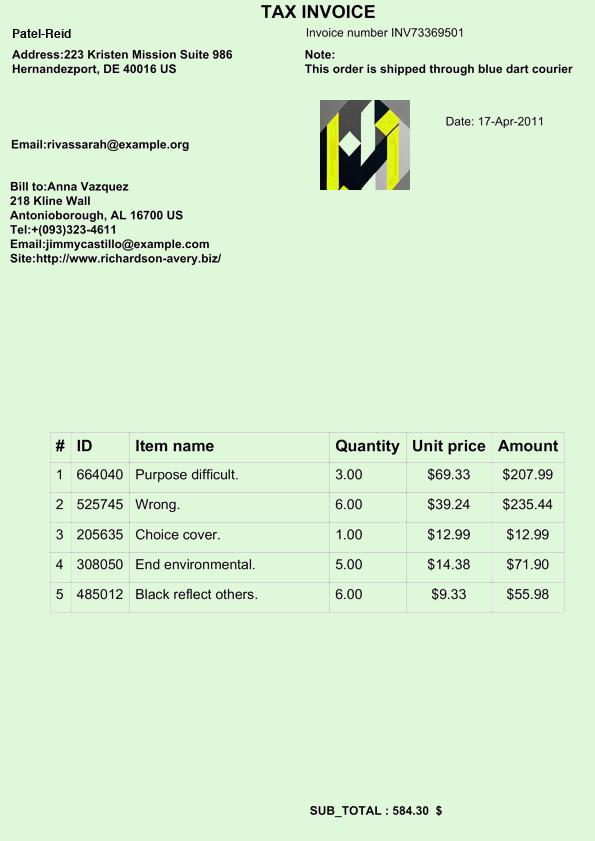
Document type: Invoice